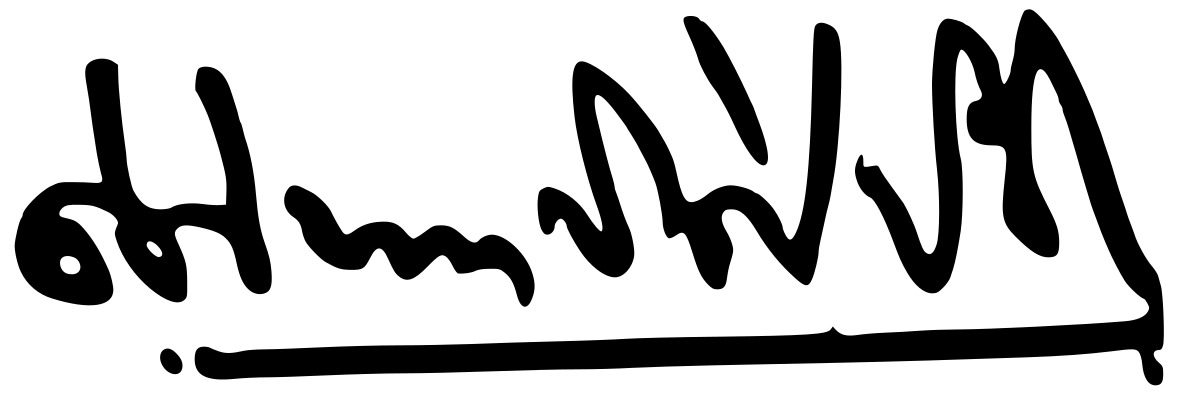
Signature of: rohana wijeweera